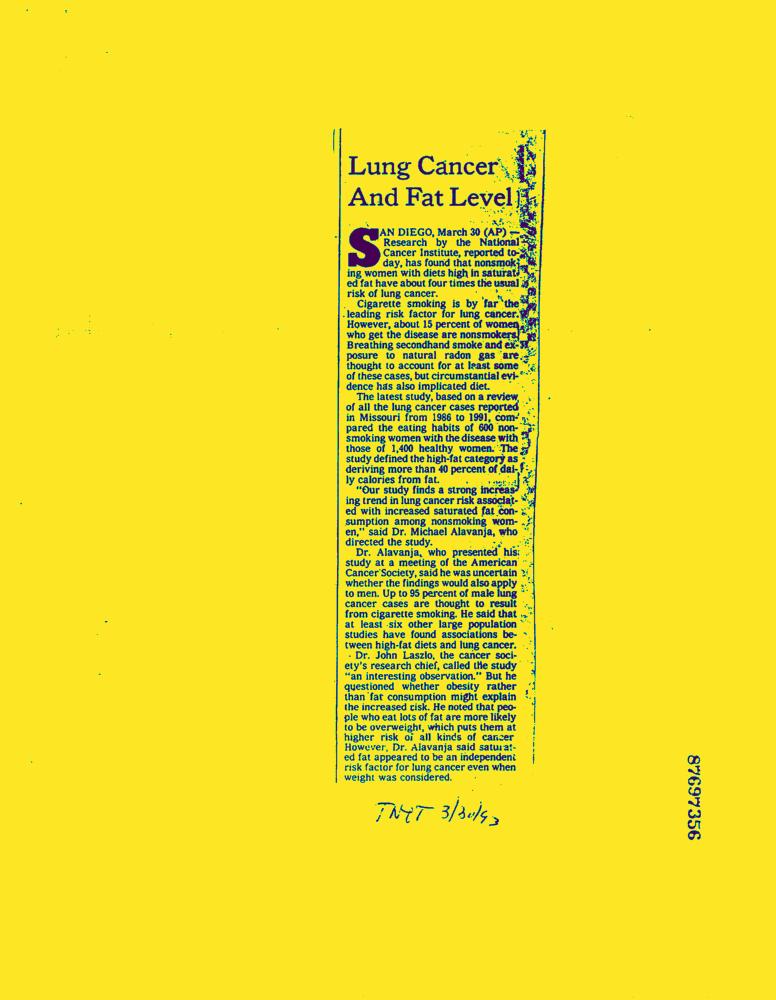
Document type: News-Article